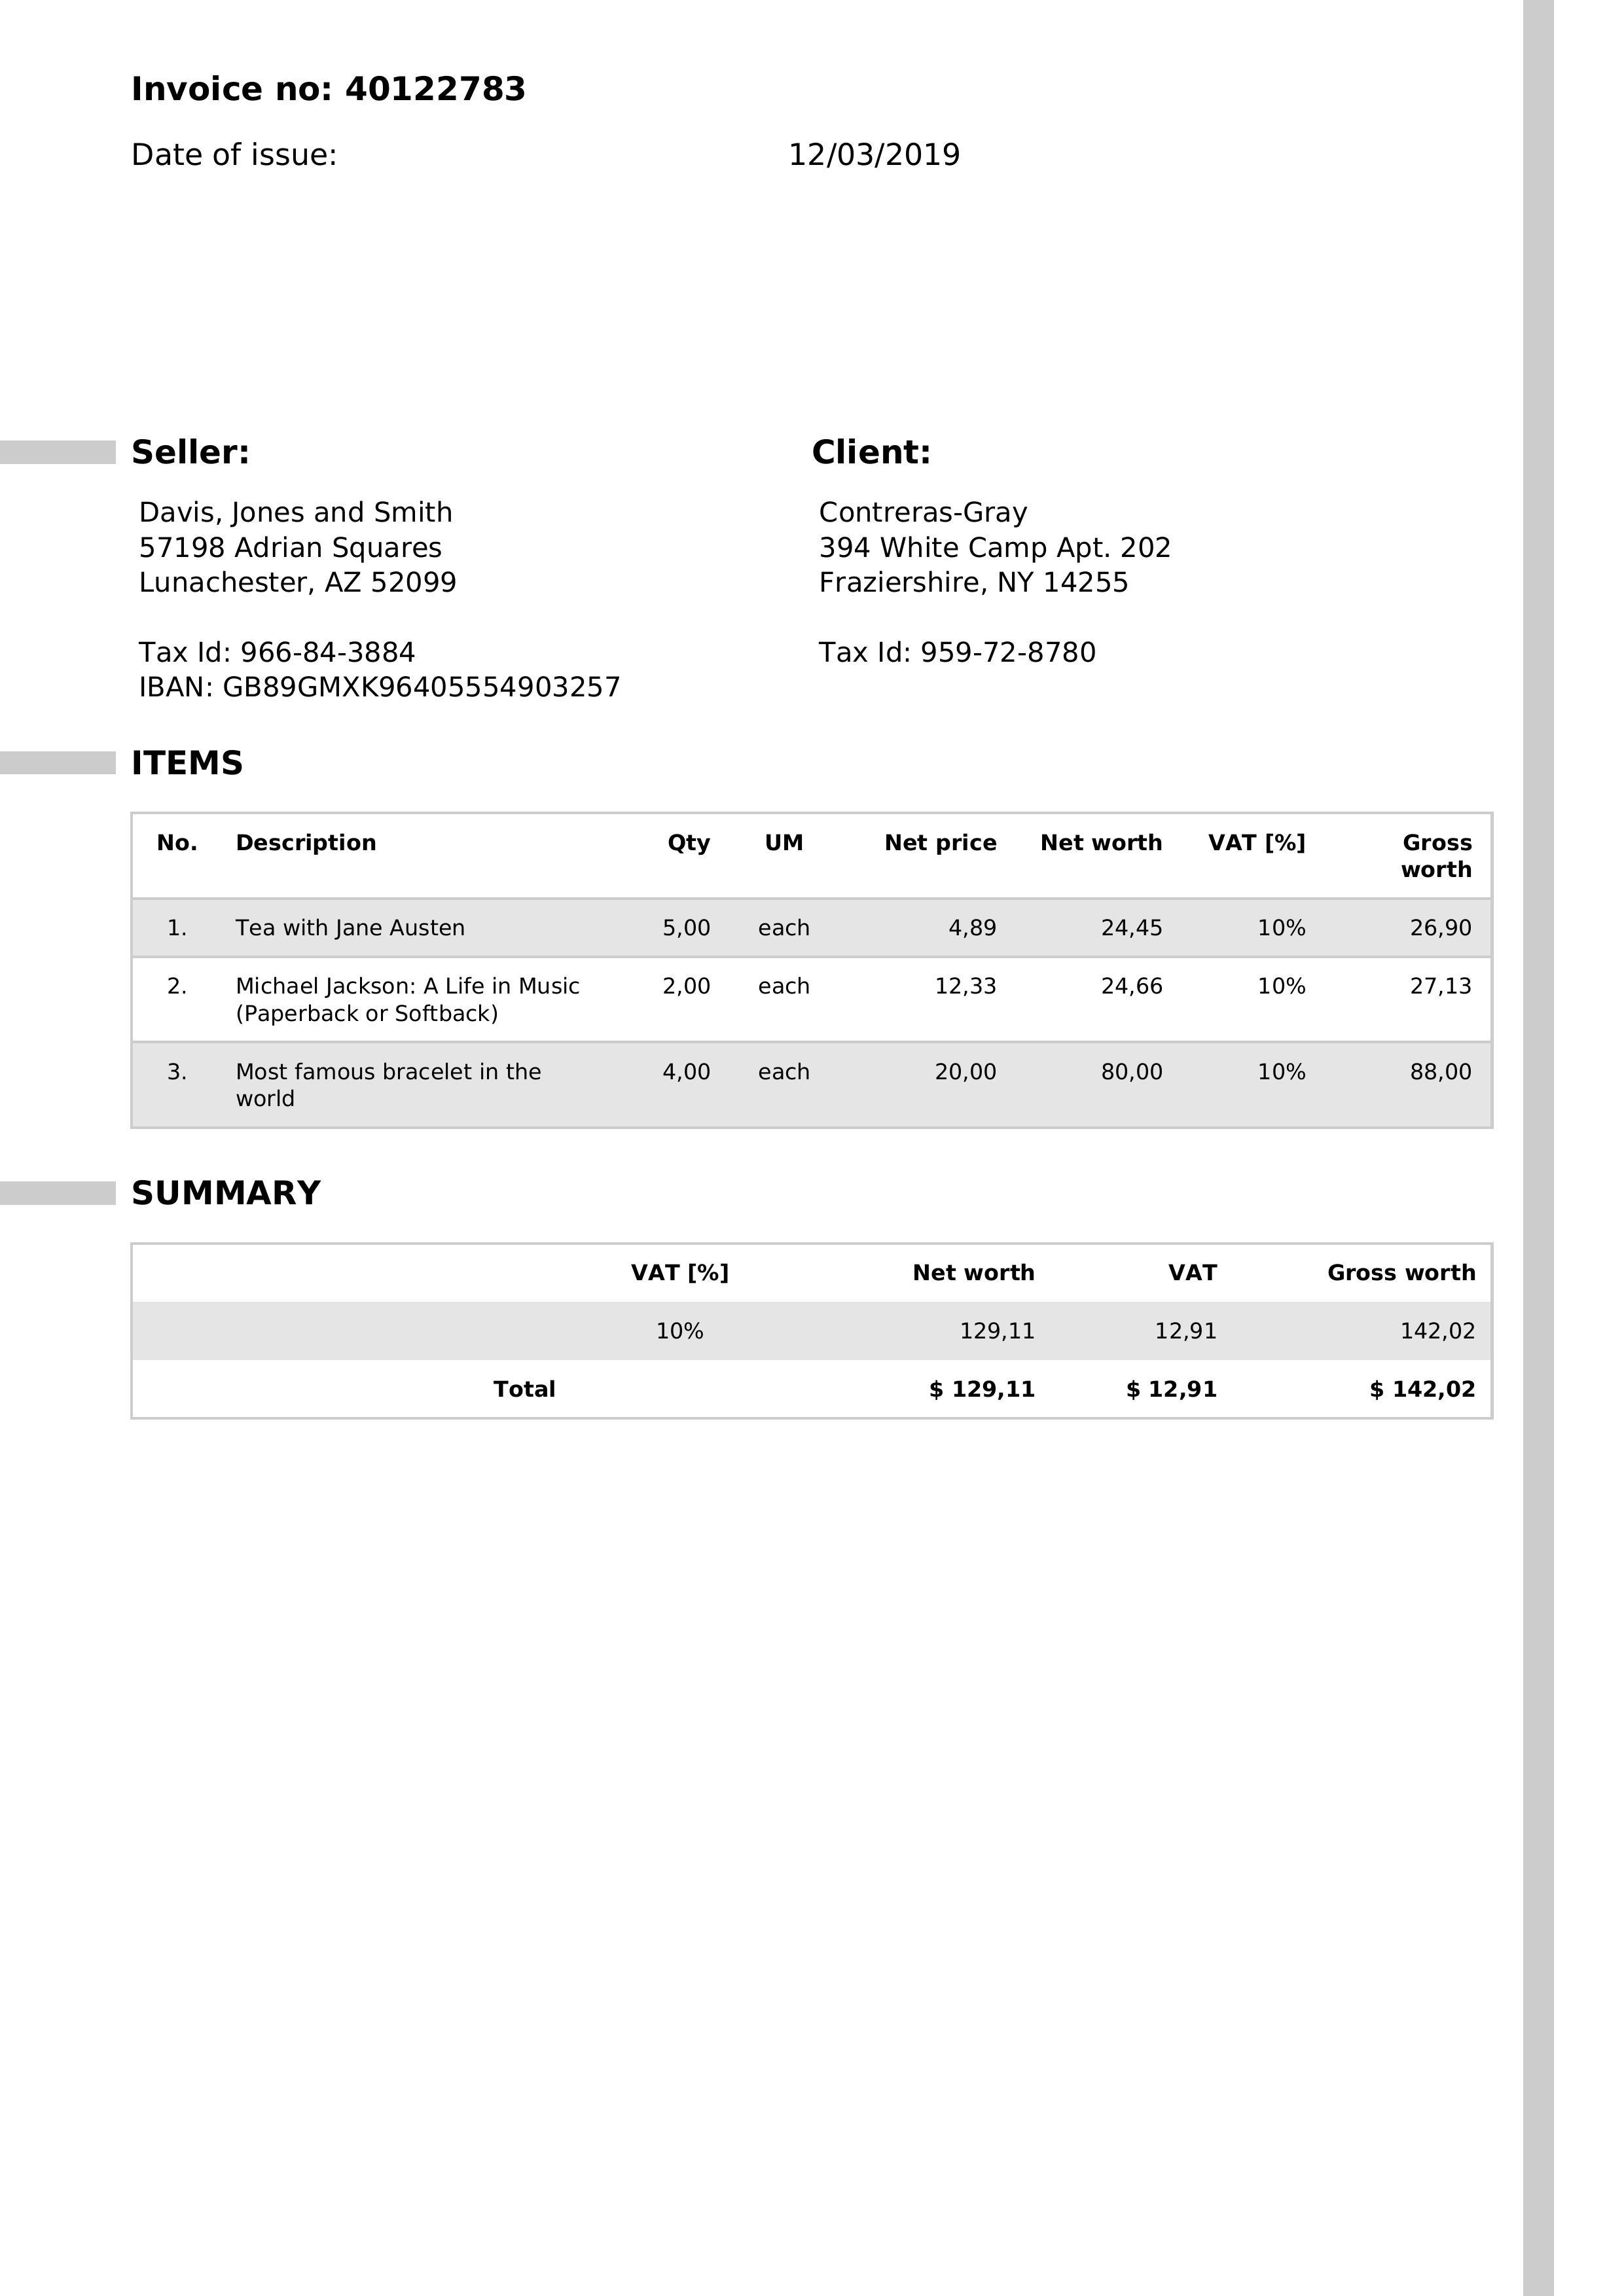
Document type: Invoice